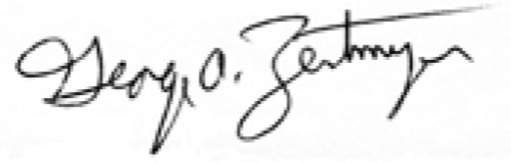
Signature of: george a zentmyer